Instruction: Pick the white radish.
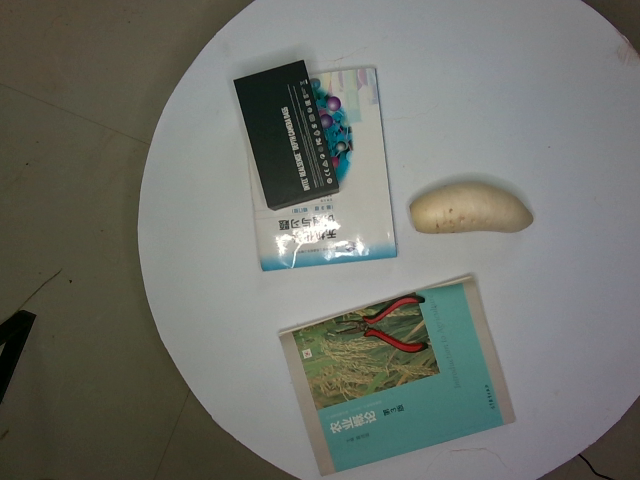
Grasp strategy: vertical